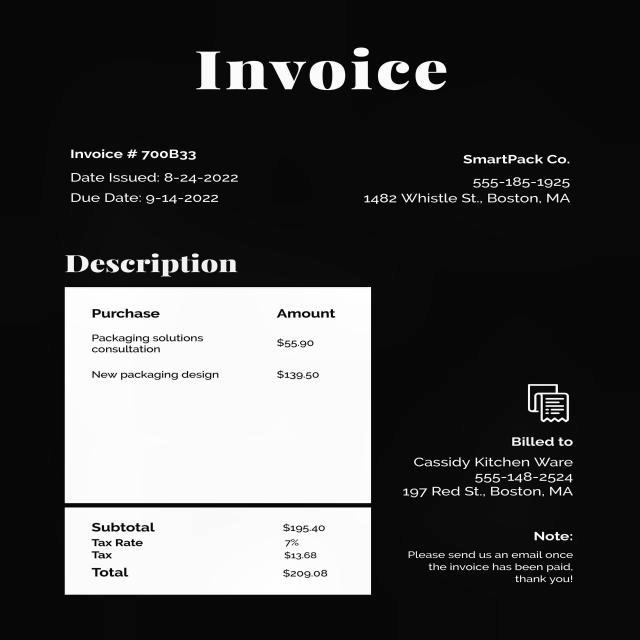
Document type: Invoice